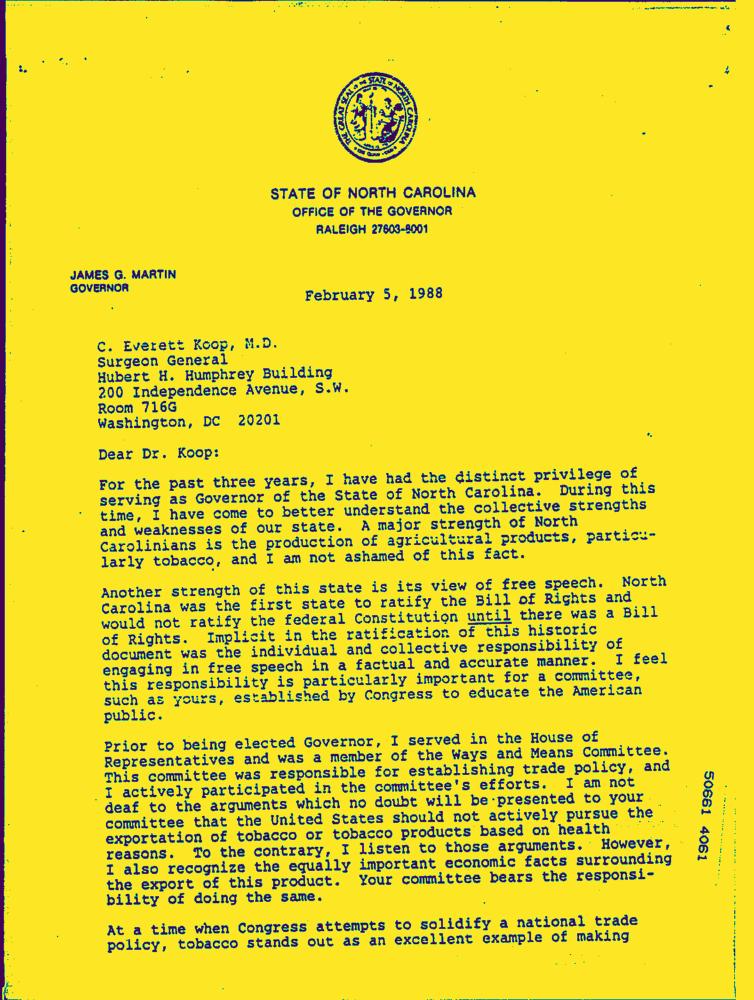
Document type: Letter-Doc